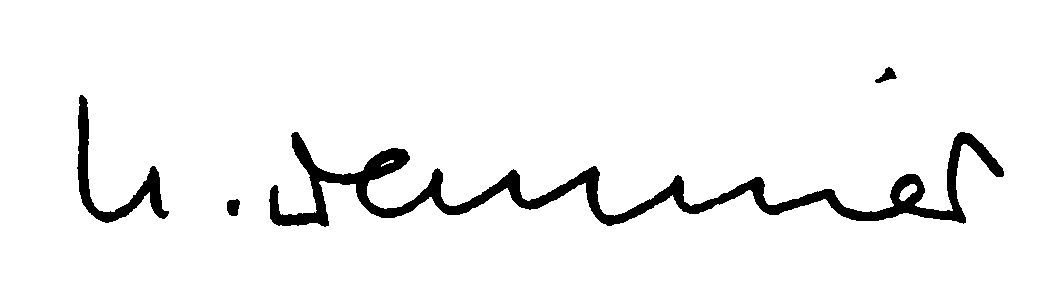
Signature of: raymond deugnier